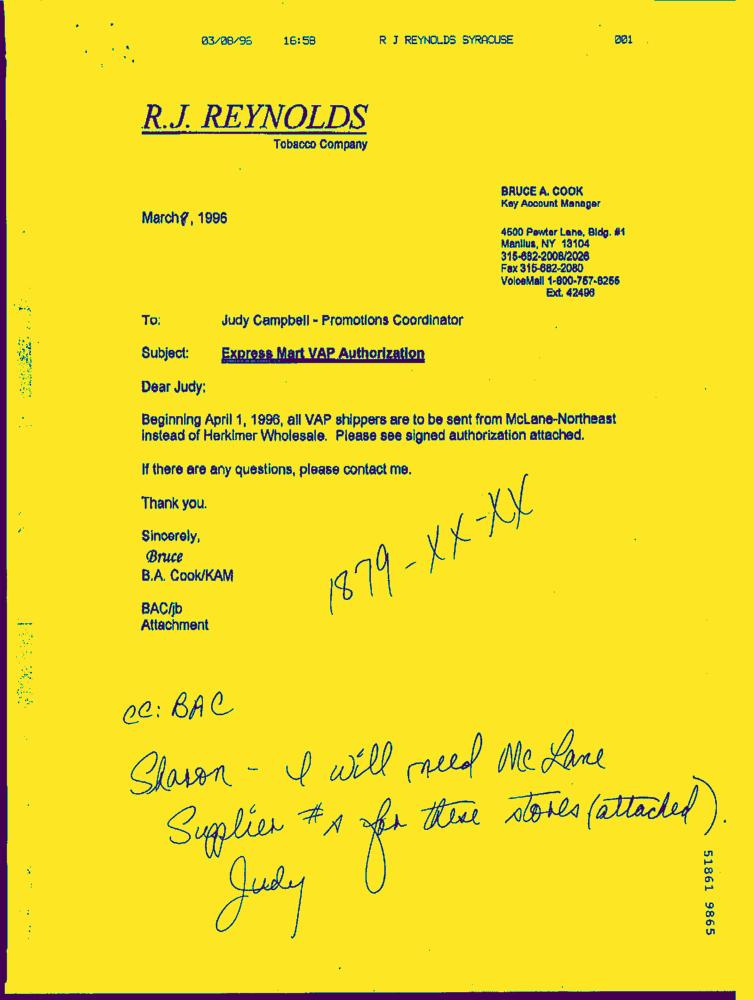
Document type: Letter-Doc